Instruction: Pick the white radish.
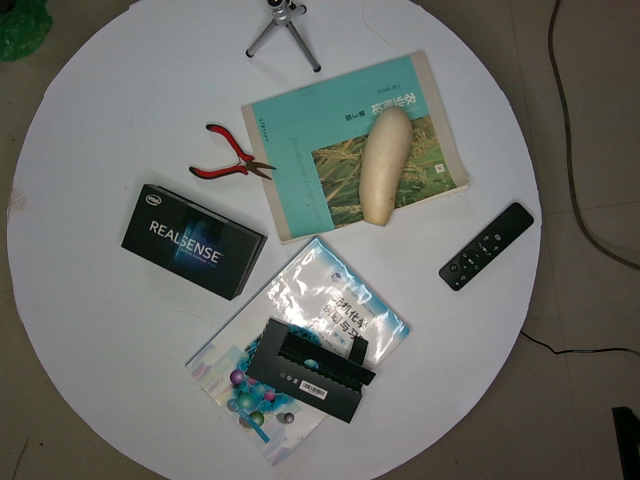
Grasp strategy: vertical